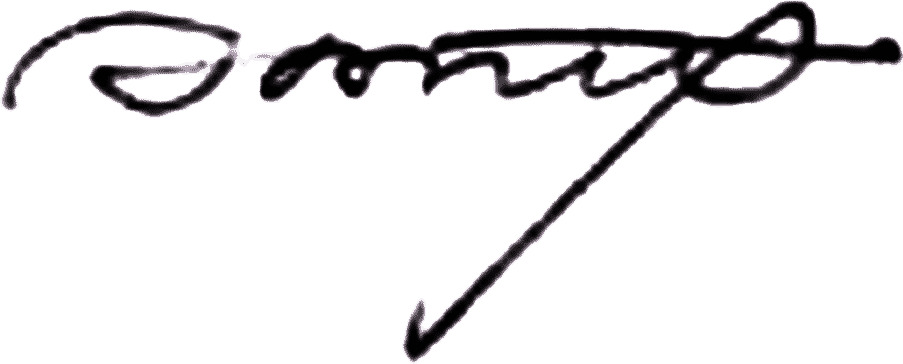
Signature of: eduard bilskyi